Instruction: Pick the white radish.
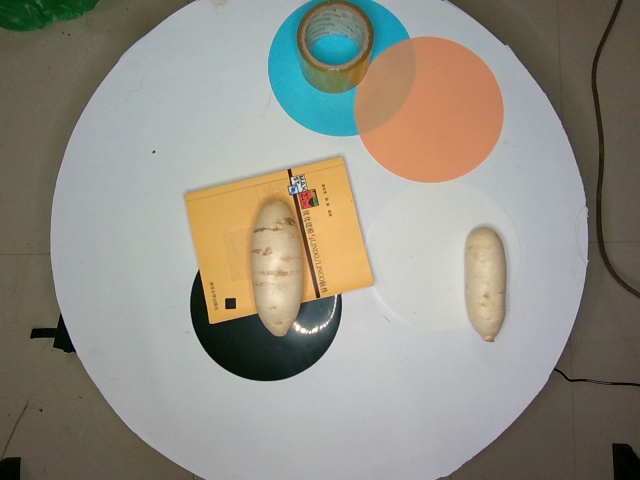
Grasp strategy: vertical